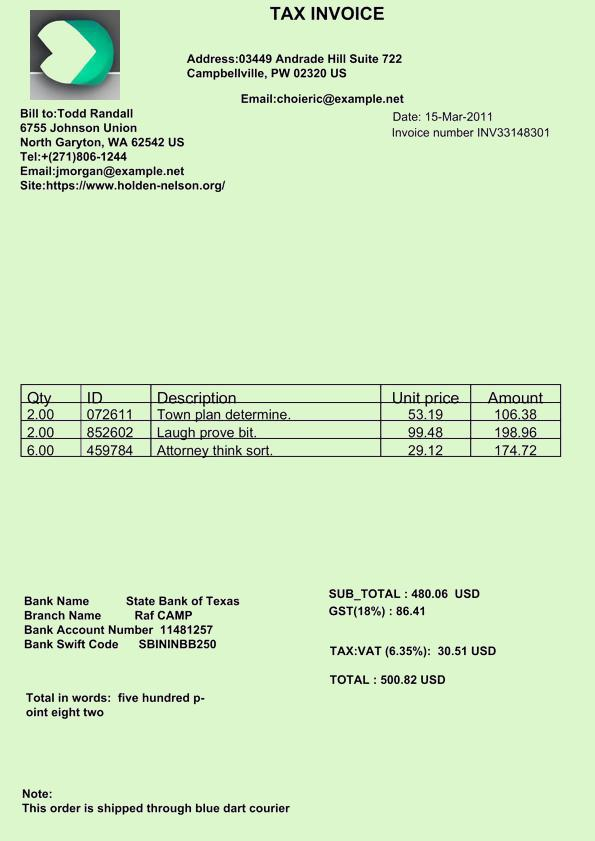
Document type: Invoice